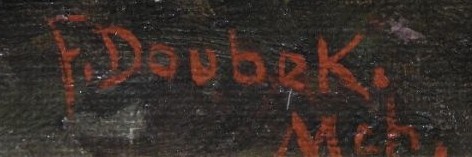
Signature of: františek bohumil doubek